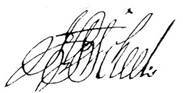
Signature of: hans jacob scheel